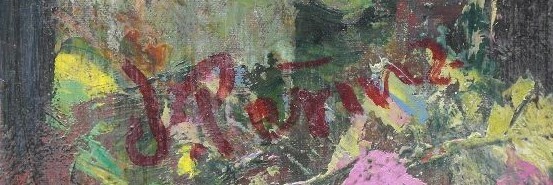
Signature of: václav peřina